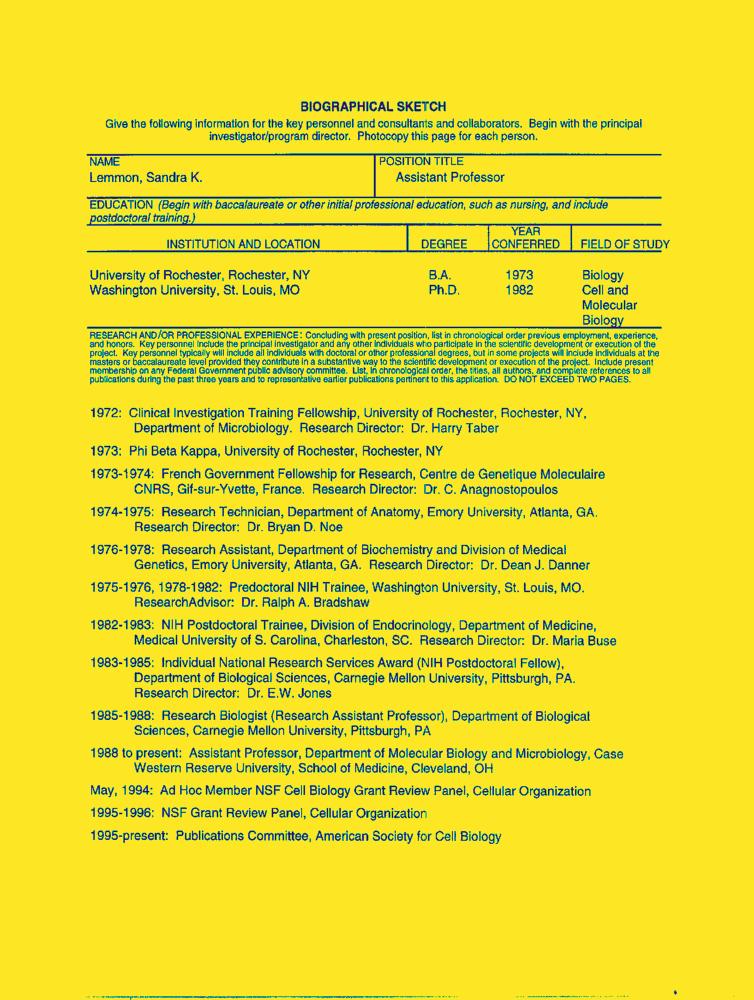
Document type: Resume-Doc